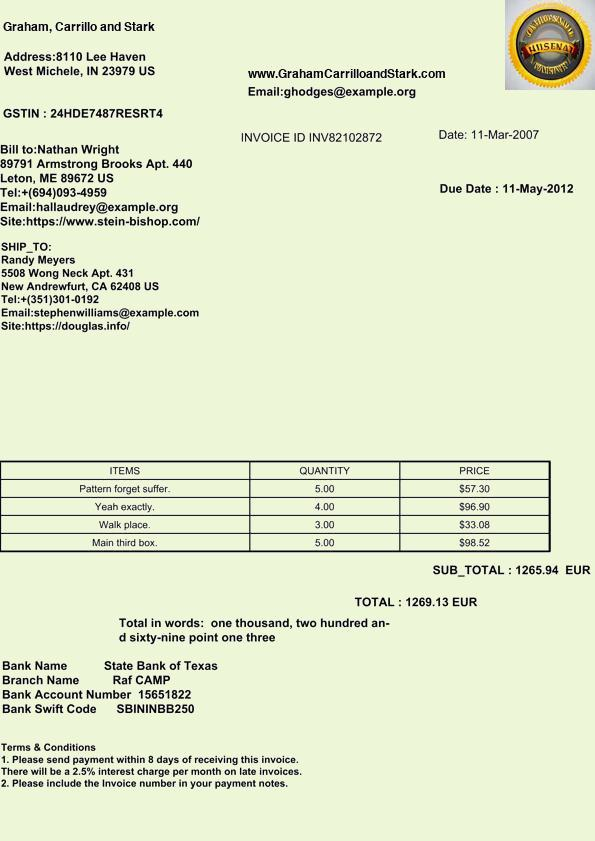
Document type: Invoice